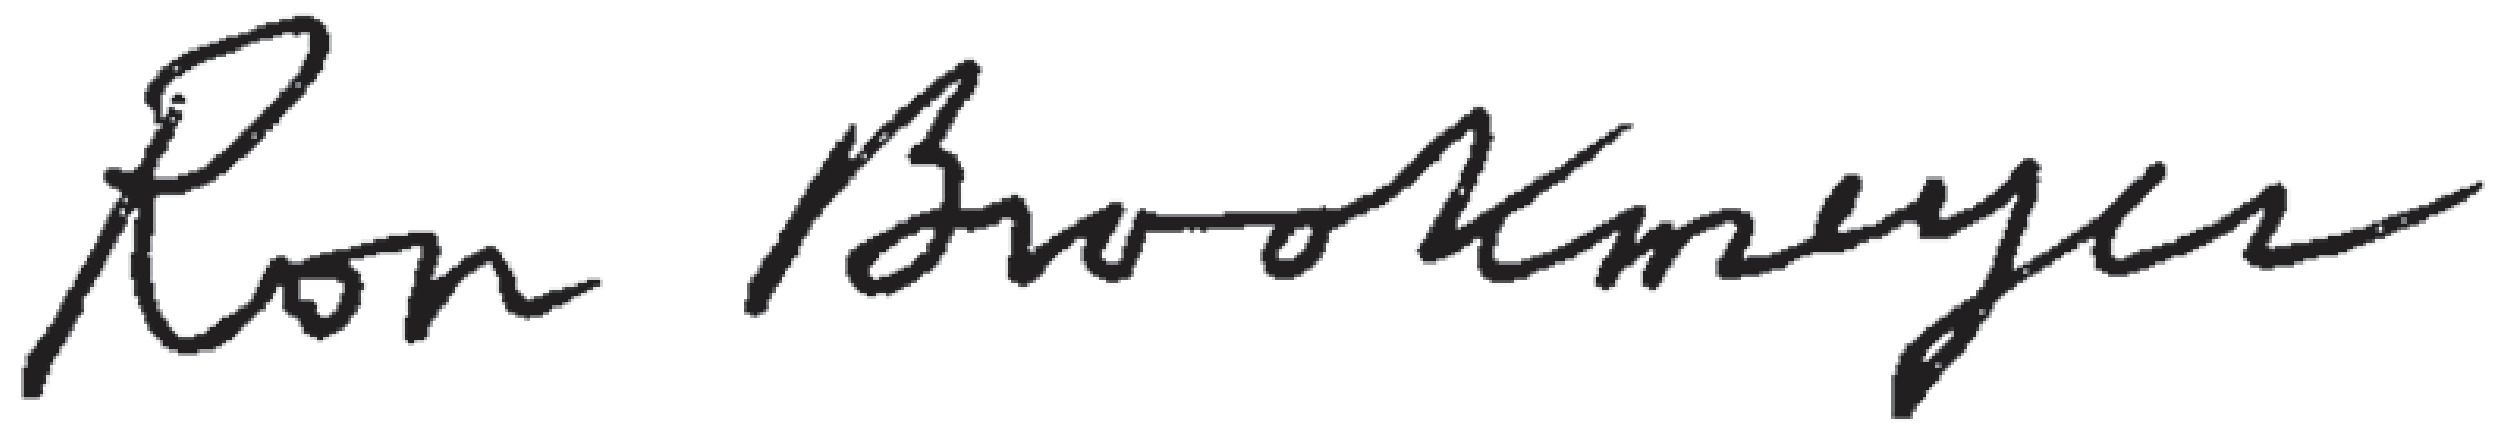
Signature of: ronald brookmeyer